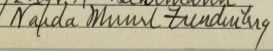
Signature of: naida muriel freudenberg